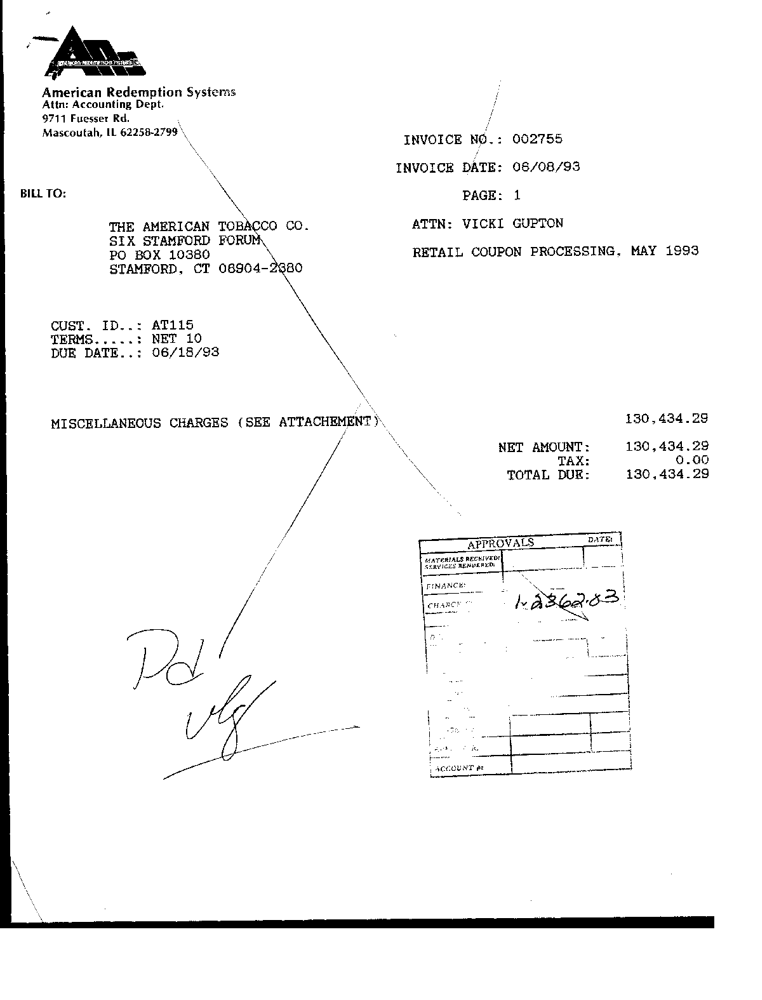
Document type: Invoice